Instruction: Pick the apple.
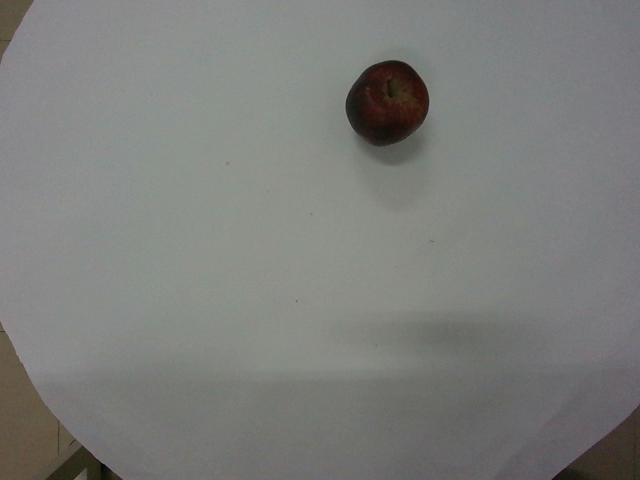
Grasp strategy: vertical